Question: What are the imaging findings?
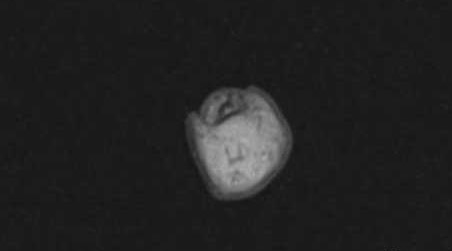
Answer: The imaging shows enlarged left index finger.  There is diffuse fatty enlargement of the volar soft tissues with normal osseous structures and tendons. fatty hypertrophy of soft tissues of left index finger.